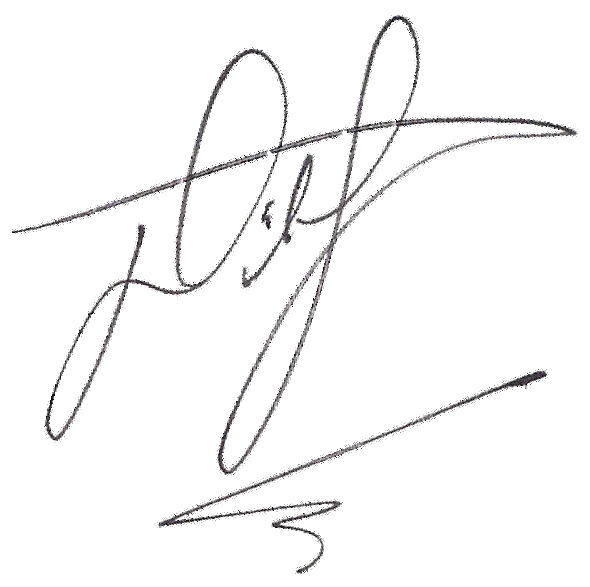
Signature of: david joyner